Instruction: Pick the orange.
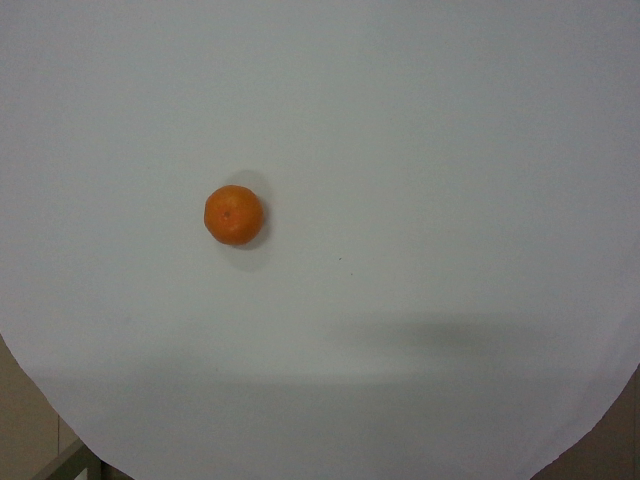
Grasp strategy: vertical